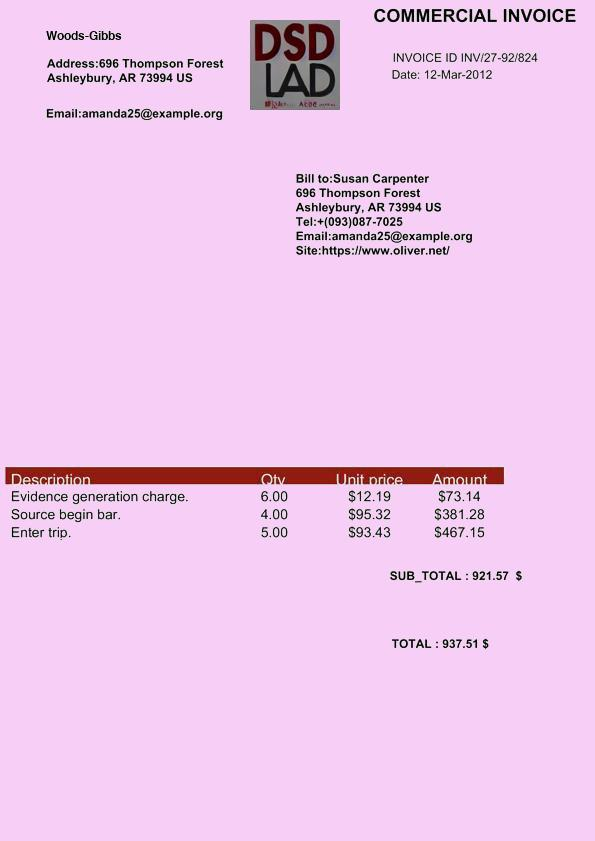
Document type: Invoice